Question: What is the assessed value of the property as noted in the document?
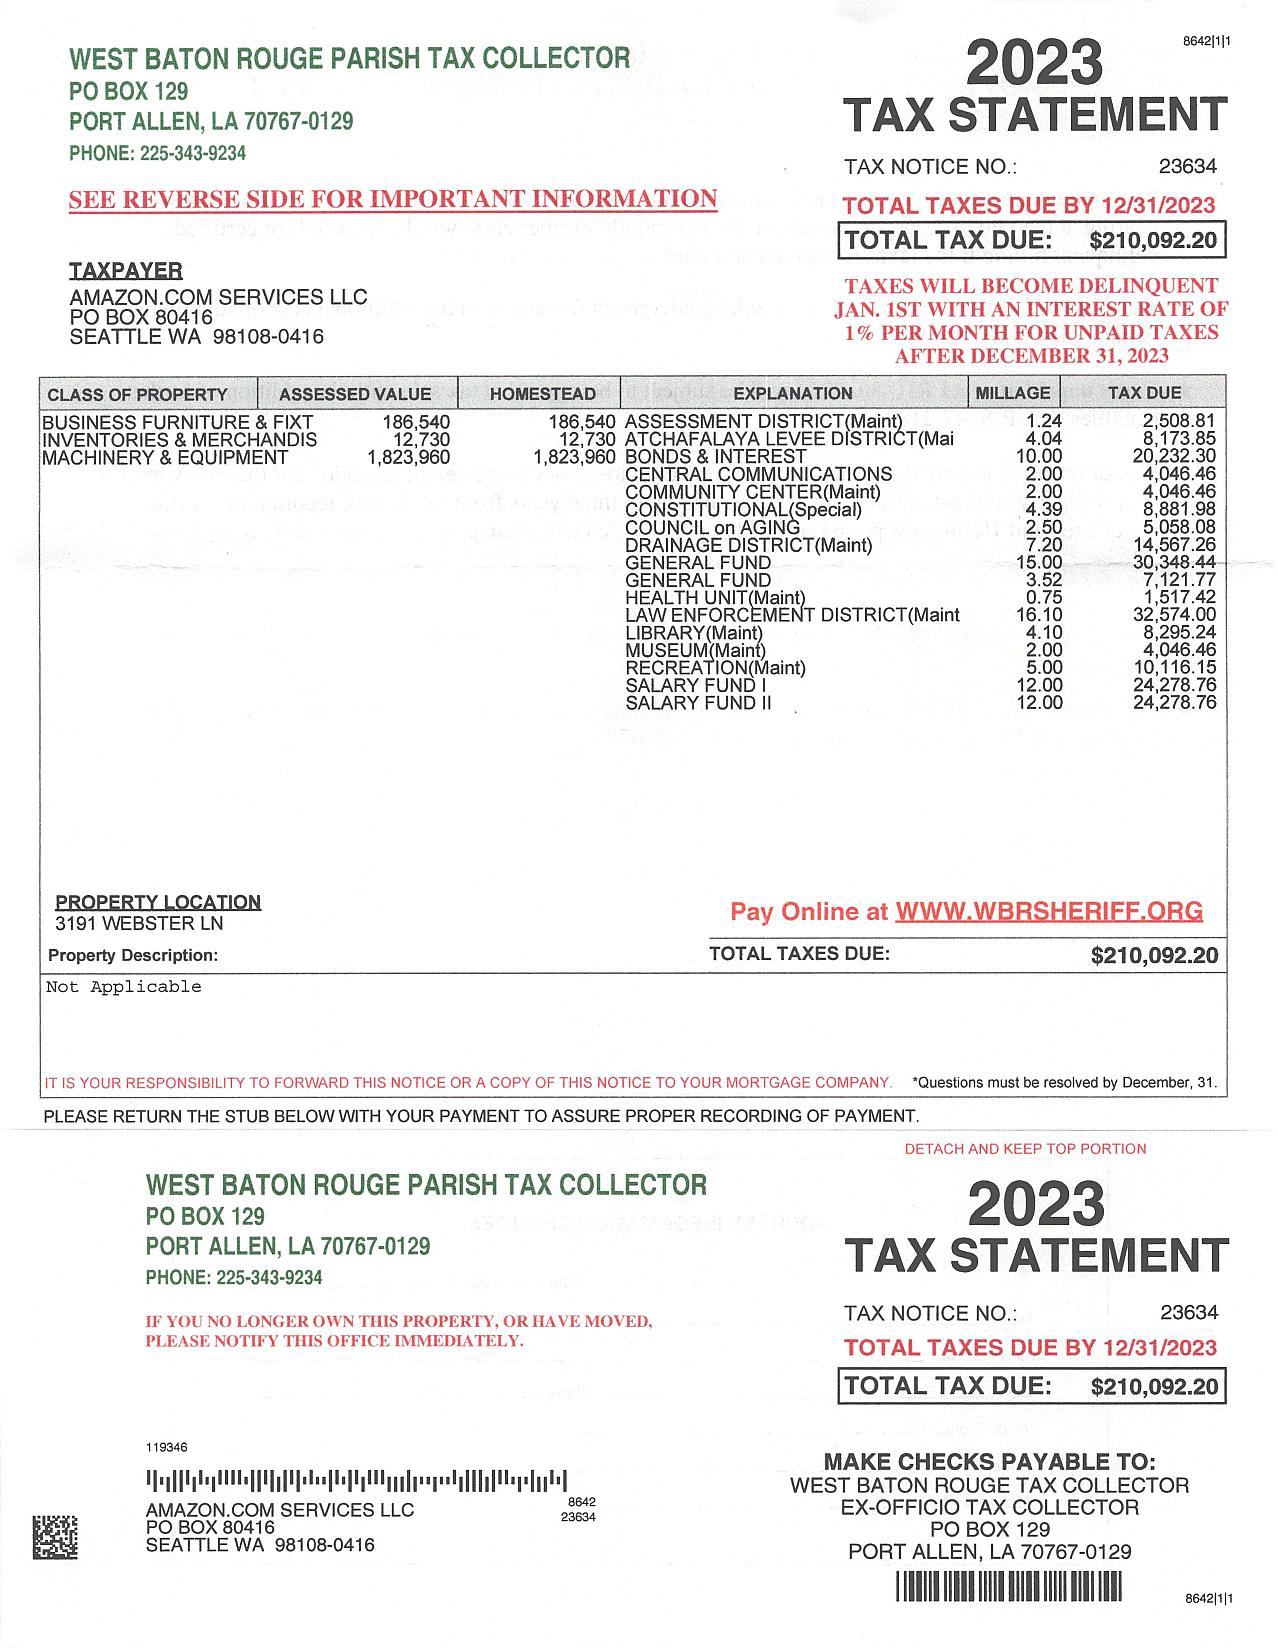
Answer: "186,540"